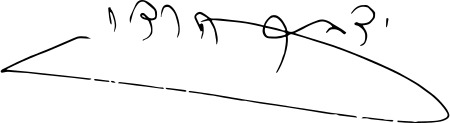
Signature of: isaac herzog